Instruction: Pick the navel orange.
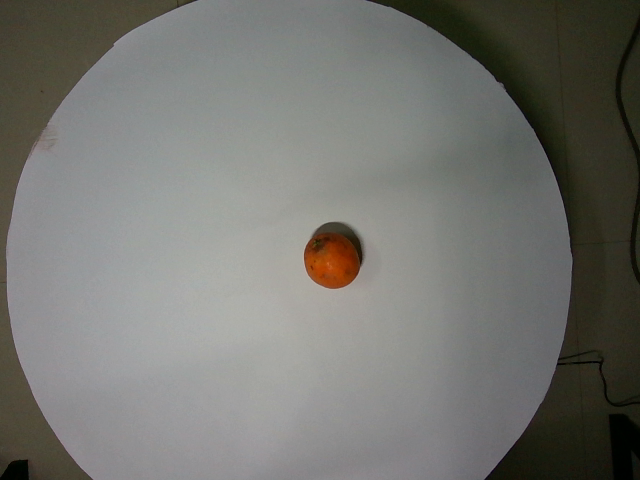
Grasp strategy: vertical